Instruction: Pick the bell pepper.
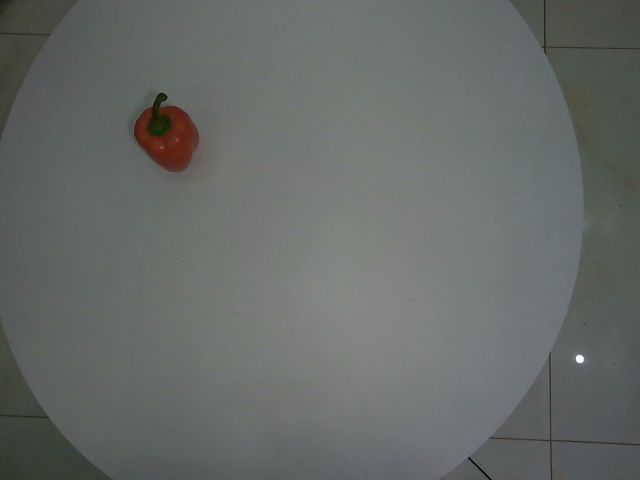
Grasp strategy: vertical